Question: What is the potential diagnosis?
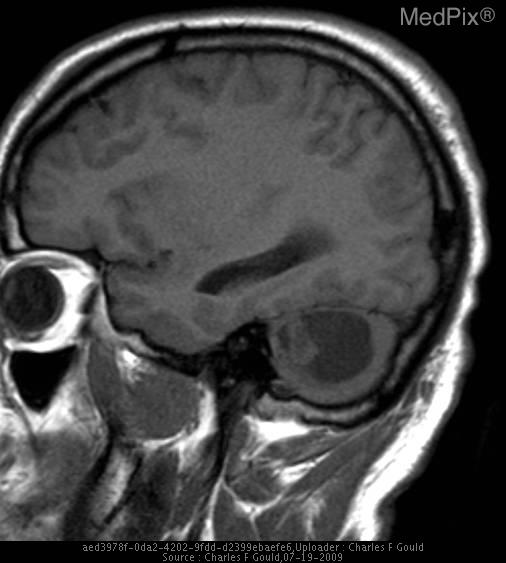
Answer: The possible diagnosis includes •  Hemangioblastoma
•  Pilocytic Astrocytoma
•  Metastatic disease
•  Astrocytoma
•  Cavernous malformation
•  Ependymoma.